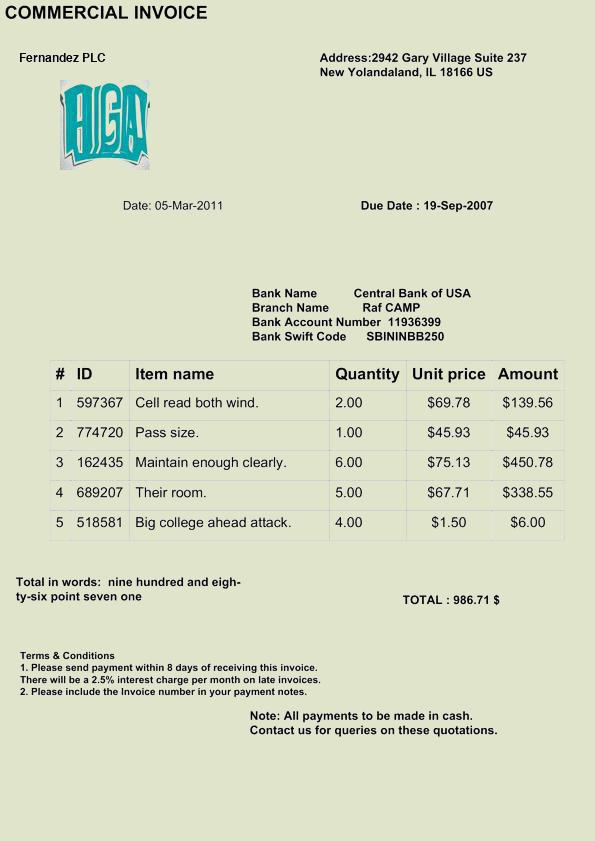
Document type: Invoice